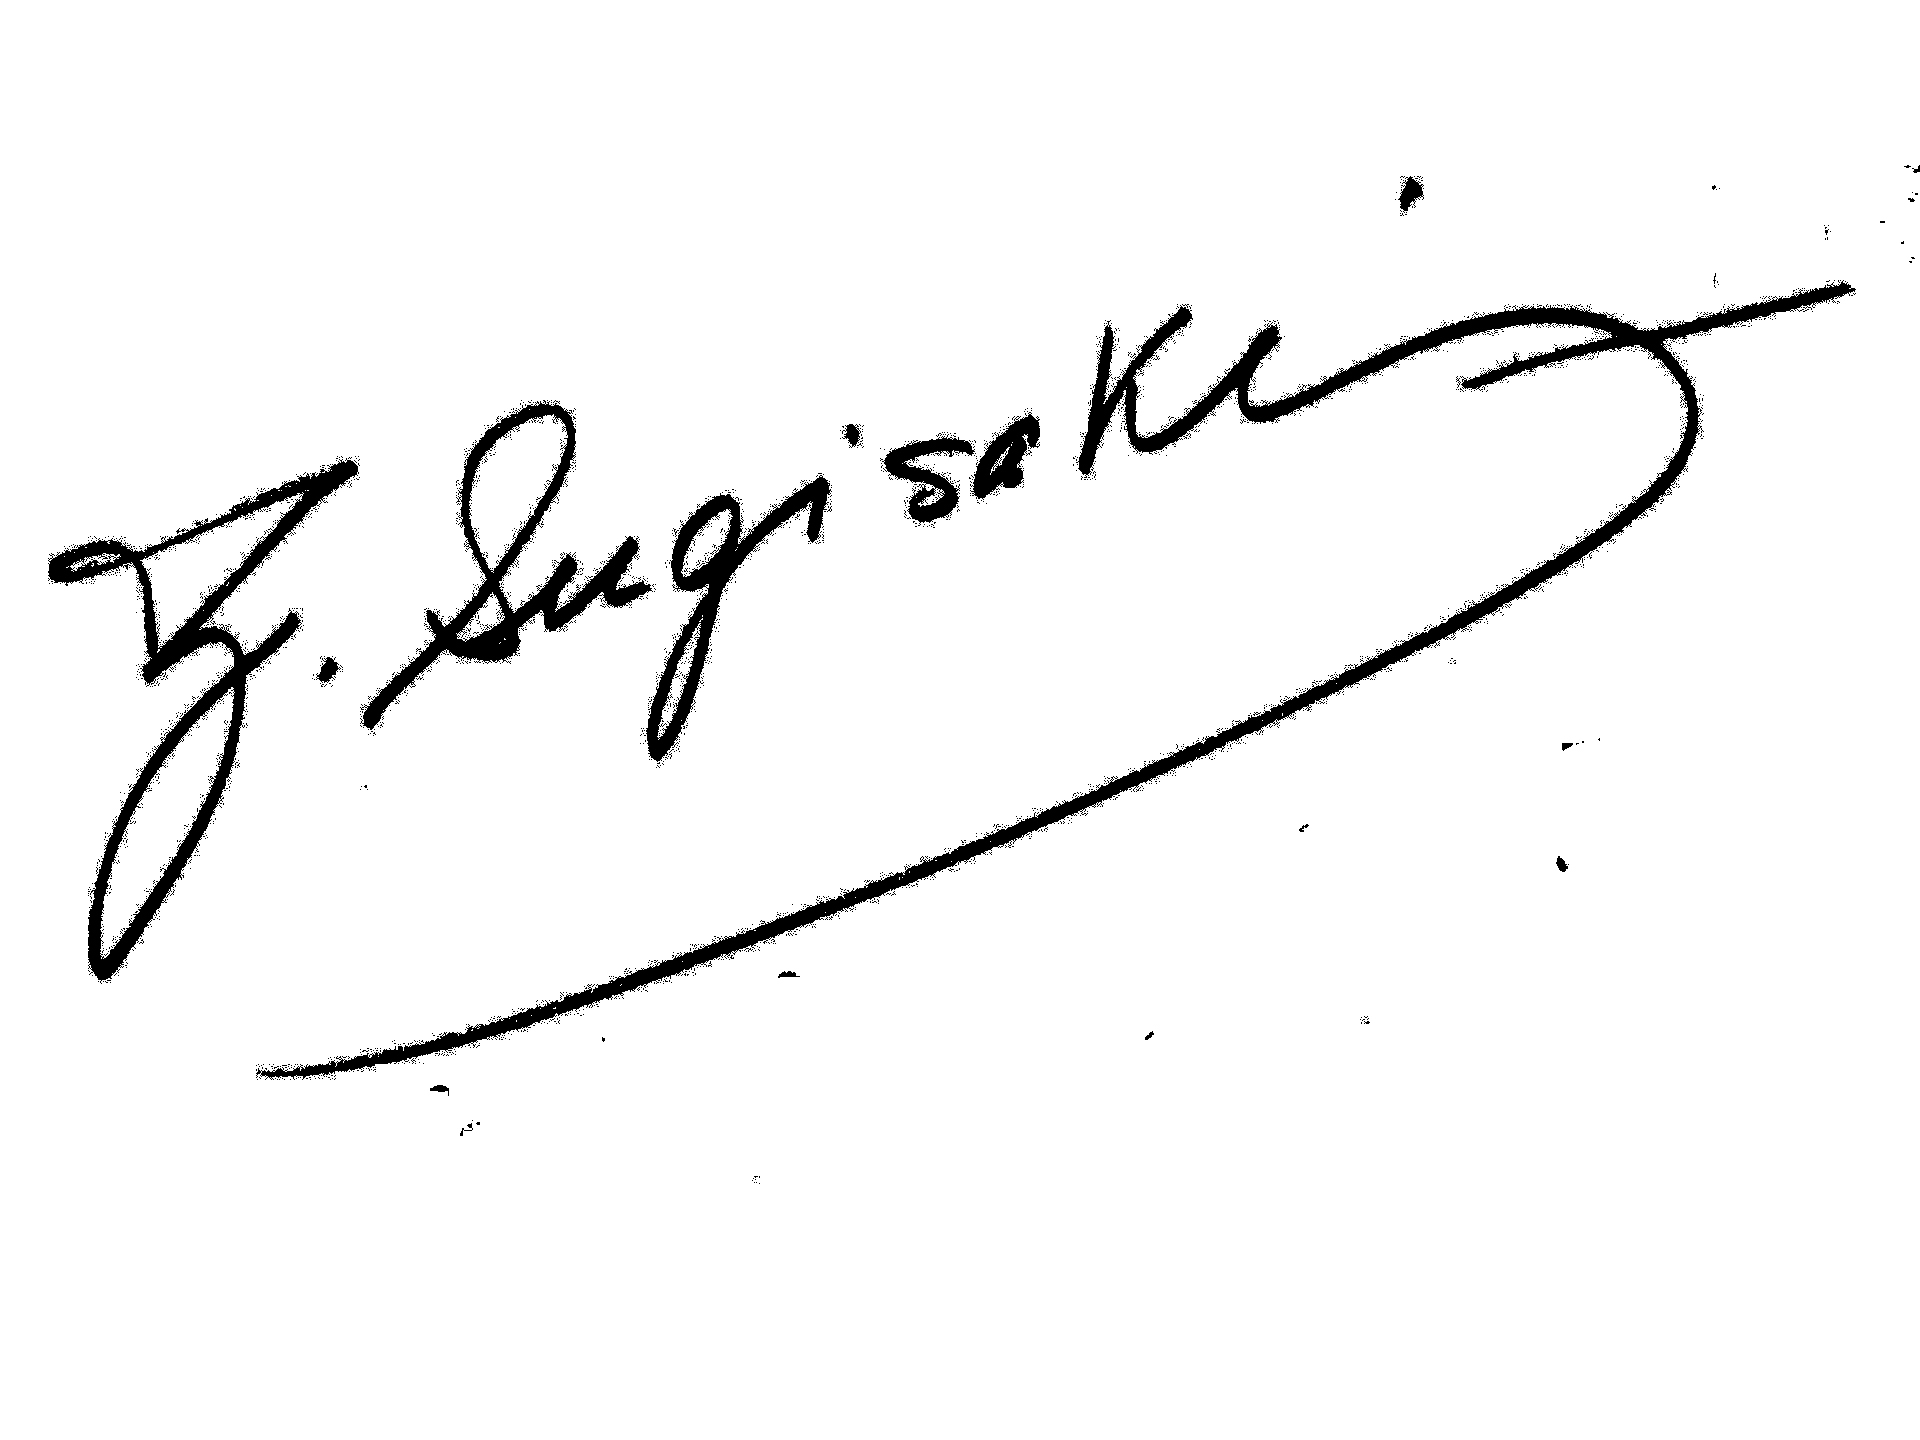
Signature of: zenjirō sugisaki